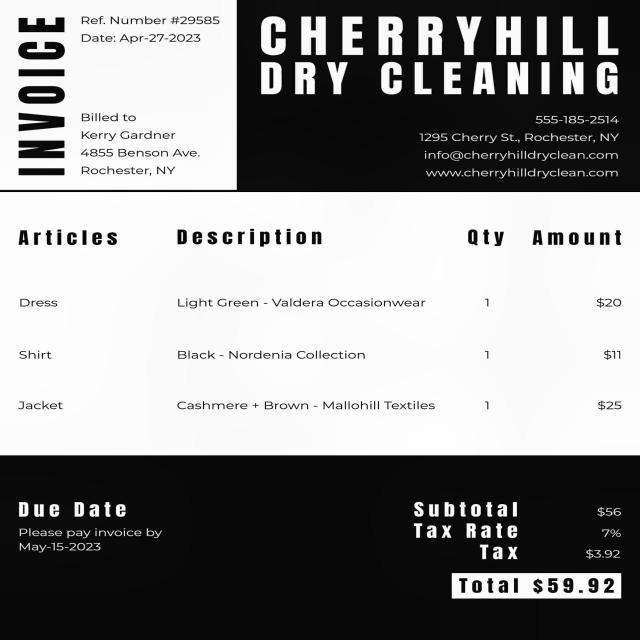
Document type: Invoice